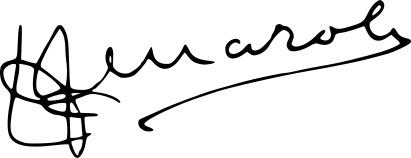
Signature of: luigi fenaroli